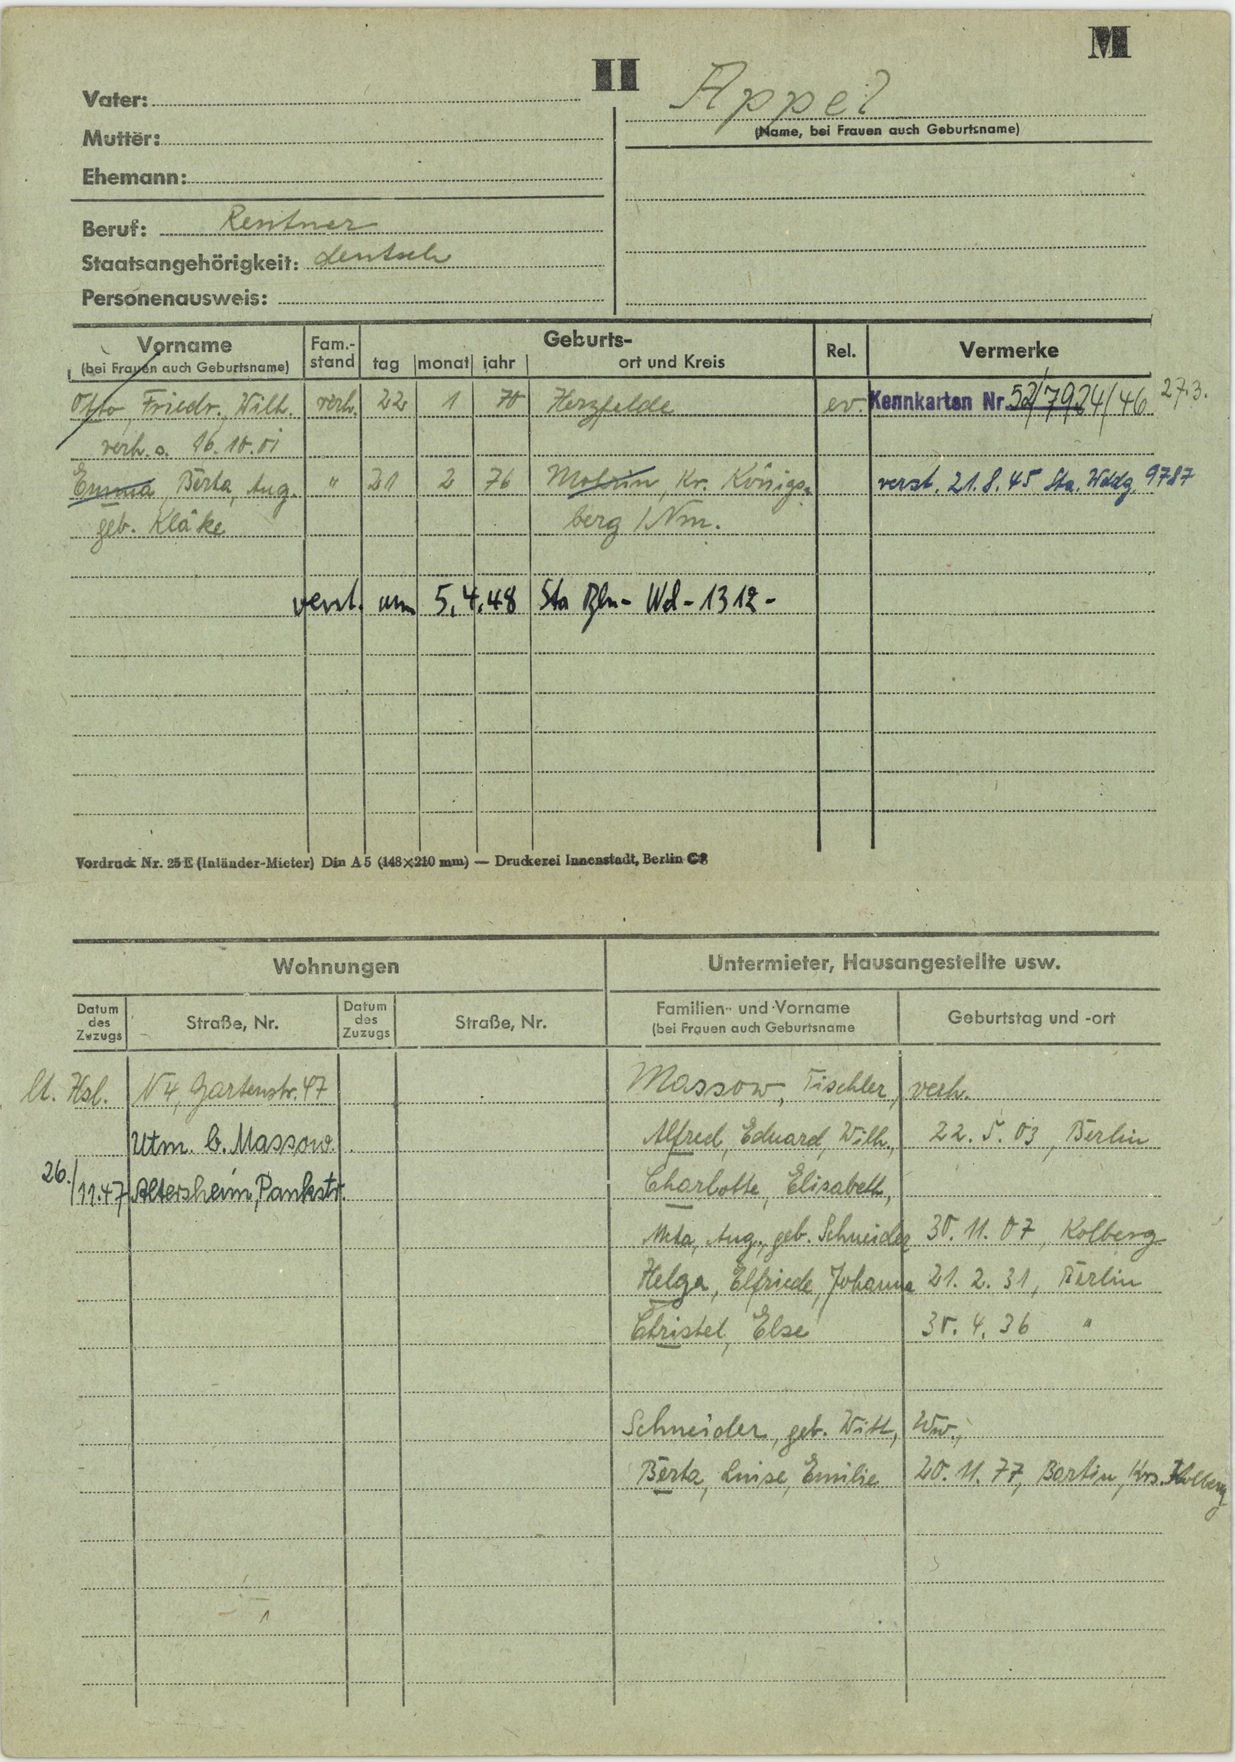
Appel